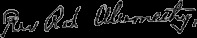
Signature of: robert labon abernethy